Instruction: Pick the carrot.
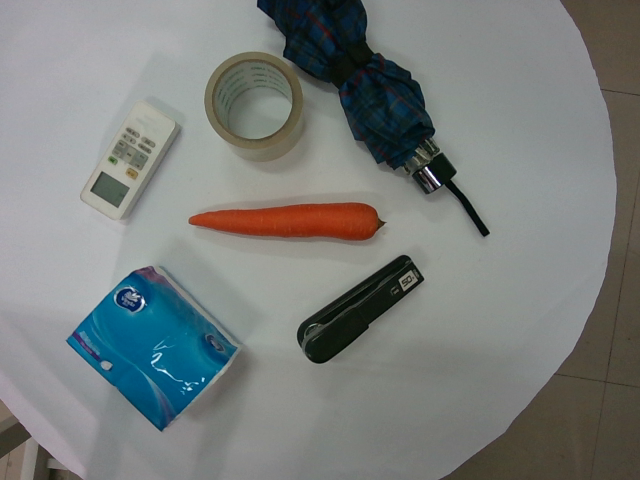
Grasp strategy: vertical